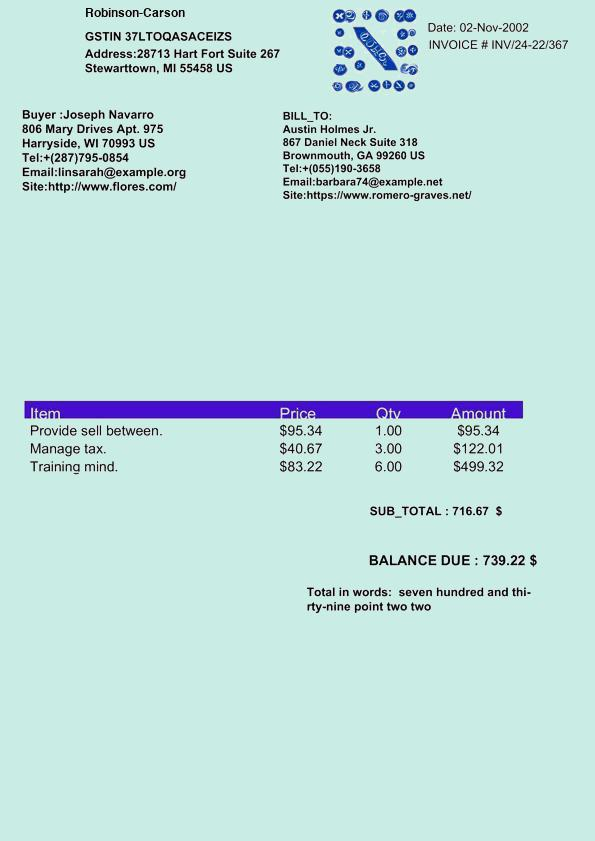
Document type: Invoice